Question: How is the history relevant to the case?
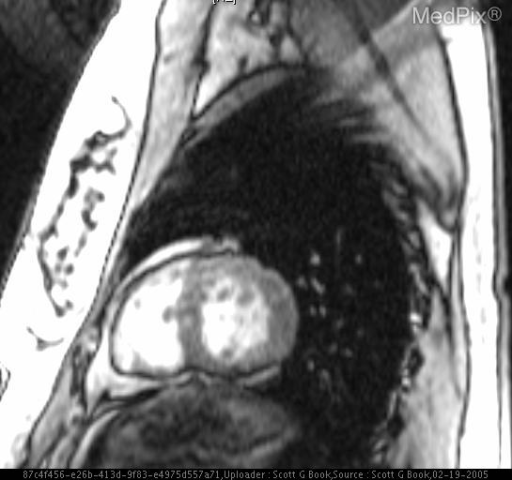
Answer: The patient's history of Chronic cough. is key in understanding the case.